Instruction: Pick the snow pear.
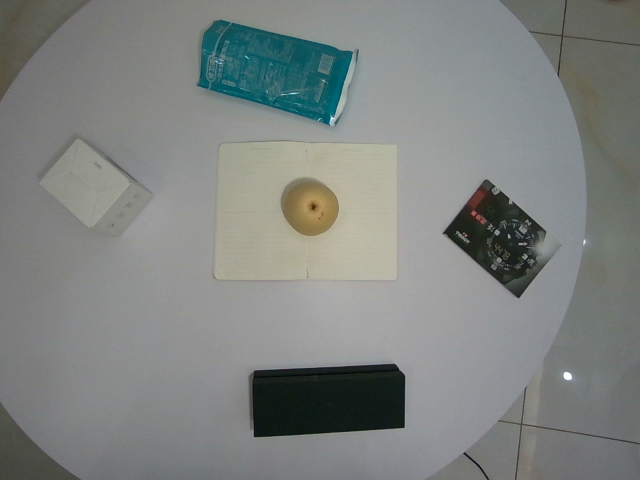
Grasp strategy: vertical